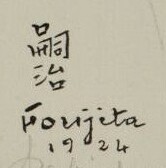
Signature of: tsuguharu foujita